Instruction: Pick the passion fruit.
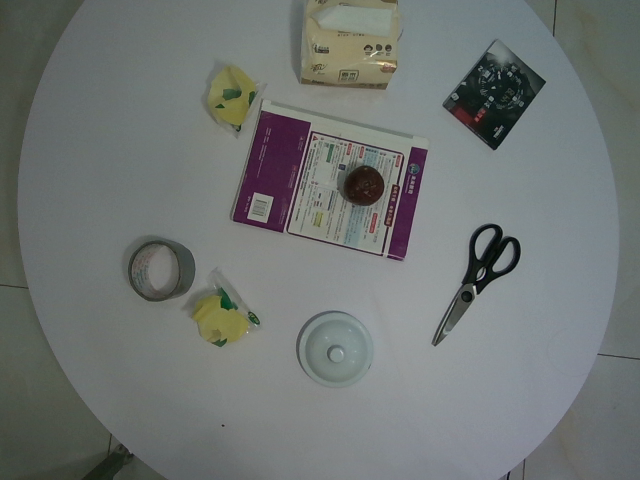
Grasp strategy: vertical